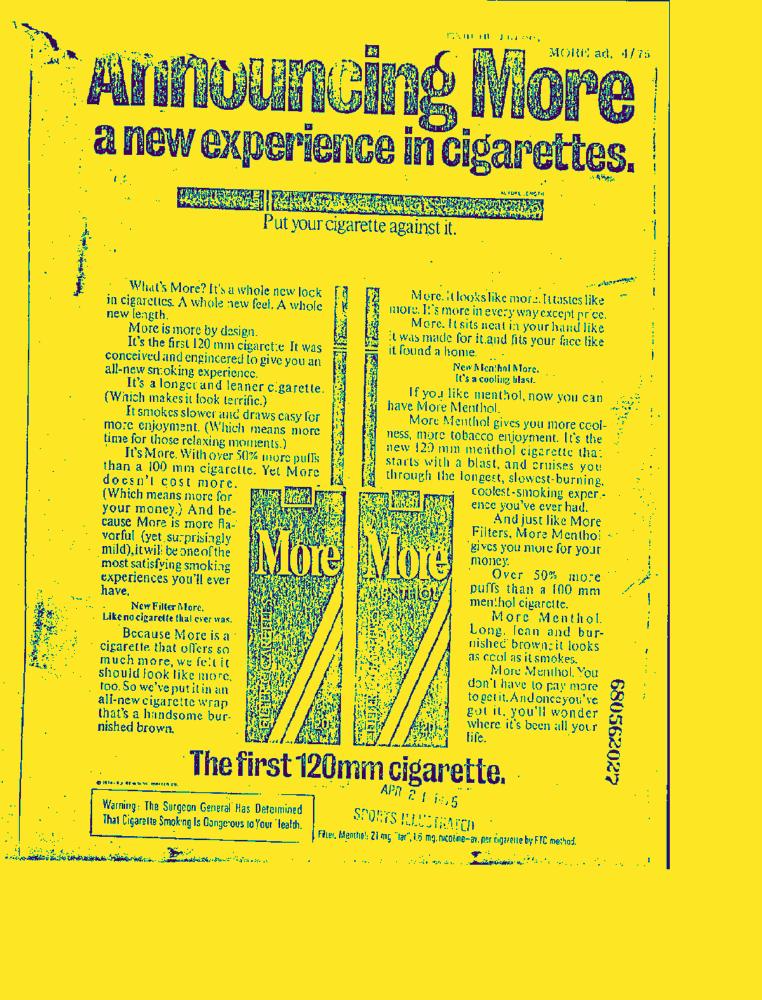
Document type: AD